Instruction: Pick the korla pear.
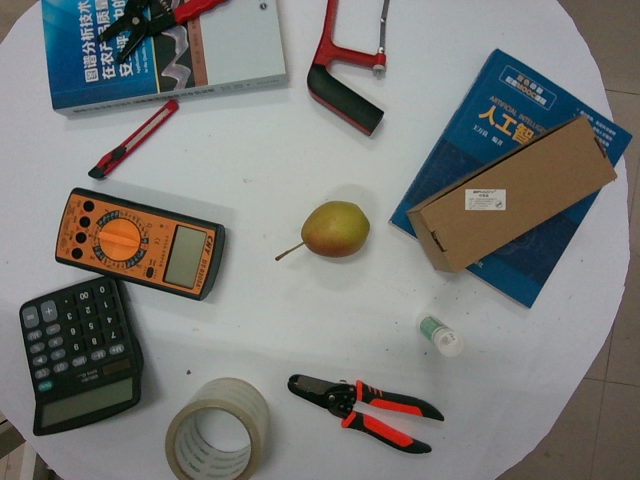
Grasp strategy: vertical